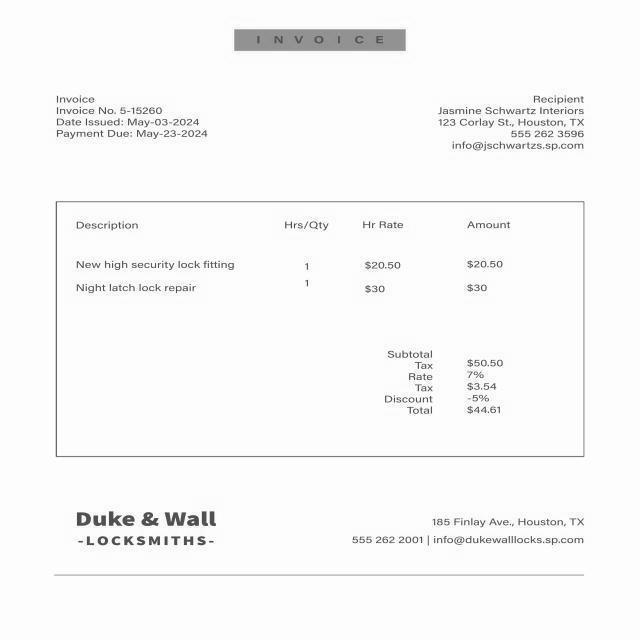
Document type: Invoice